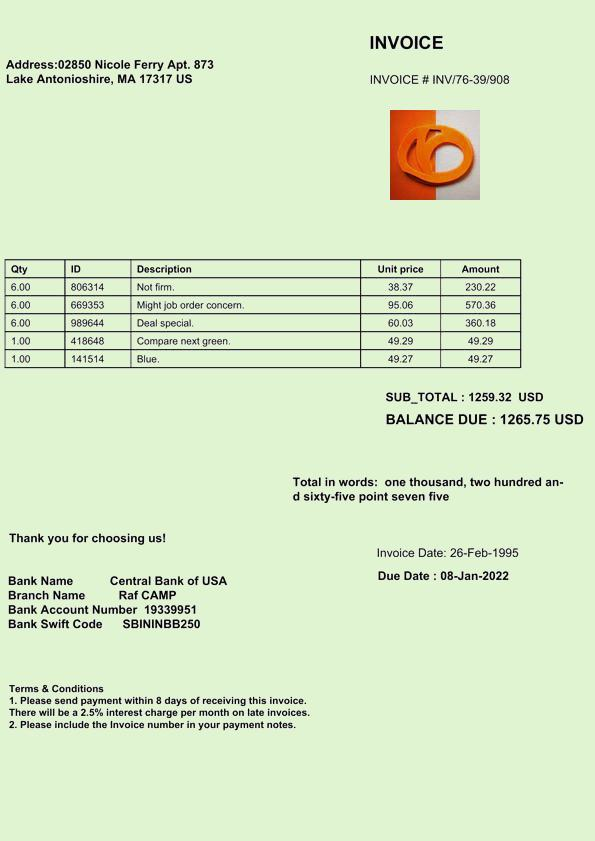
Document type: Invoice